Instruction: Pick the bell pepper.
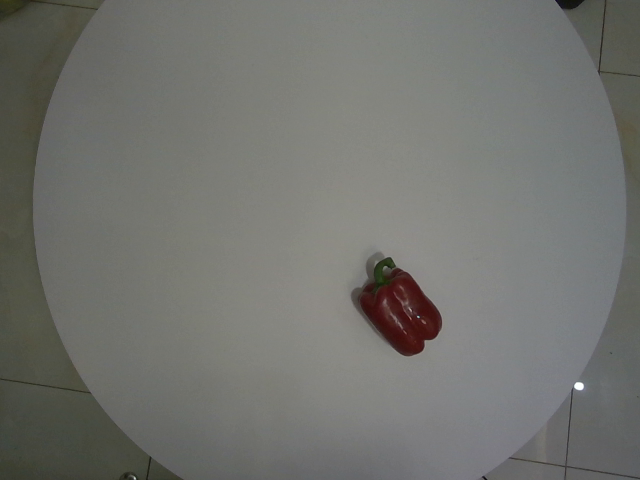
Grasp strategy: vertical